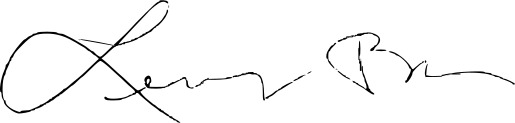
Signature of: lenny bruce